Question: Talk about the condition:
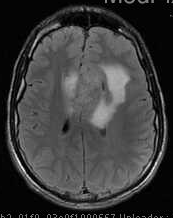
Answer: The disease is discussed as: The most common extraaxial neoplasm of the brain, meningiomas, often affect middle-aged women.  They account for 15-20% of all primary brain tumors. They are most commonly found in the parasagittal dura, convexities, sphenoid wing, cerebellopontine angle cistern, and olfactory groove.  Up to 90% are supratentorial, and 1% occur outside the CNS (presumably due to arachnoid rests).  Less than 10% cause symptoms, with the majority discovered incidentally or at autopsy or on brain imaging.

On CT, they are typically hyperdense, with up to 20% demonstrating calcification.  On MR, they are typically well-circumscribed and iso- to hypointense on T1, iso- to hyperintense on T2, and strongly enhancing.  A dural tail is seen in up to 72%, which is thought to represent a neoplastic infiltration or a reactive fibrovascular proliferation of the meninges.  This finding is suggestive but not specific, however.  Similarly, a distinct cleft of arachnoid with trapped CSF and vessels is common.  Meningiomas typically take one of two forms, either “globose” (spherical) or “en plaque” (flat).

Meningiomas may encase and narrow vessels, and incite a varying amount of edema, depending on location (cerebral cortical lesions have more edema, basal cisterns – less).  Bony changes may be hyperostotic or osteolytic, mimicking Paget’s or fibrous dysplasia.  On angiography, the “in-law” sign has been described (coming early and staying late) with an early blush and delayed washout.  Due to their vascularity, preoperative embolization can be performed (particularly at the skull base, where the lesions may be unresectable).

Malignant meningiomas, a rare variant, demonstrate rapid growth or intraparenchymal invasion.  These are associated with a higher rate of recurrence – 75%, versus a recurrence rate of 3-7% for benign meningiomas.